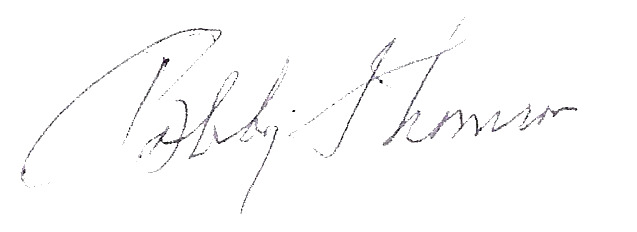
Signature of: bobby thomson